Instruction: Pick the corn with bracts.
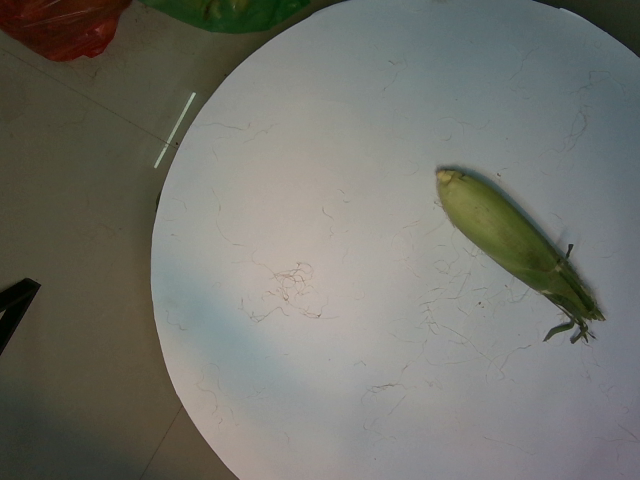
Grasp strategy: vertical